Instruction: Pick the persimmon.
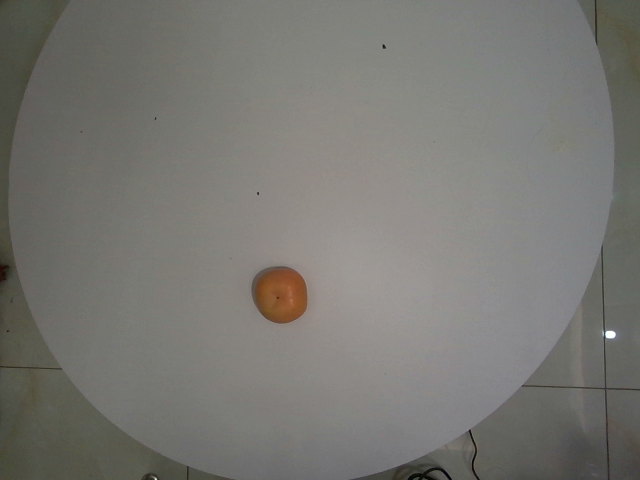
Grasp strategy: vertical